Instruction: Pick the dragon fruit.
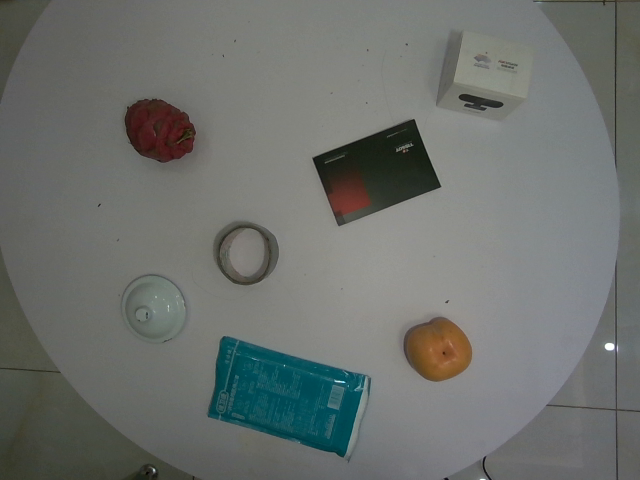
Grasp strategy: vertical